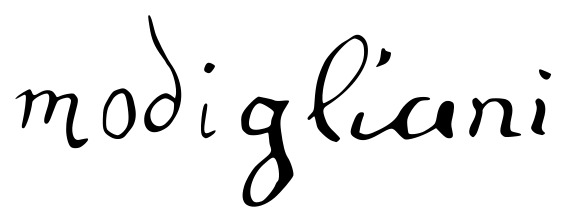
Signature of: amedeo modigliani